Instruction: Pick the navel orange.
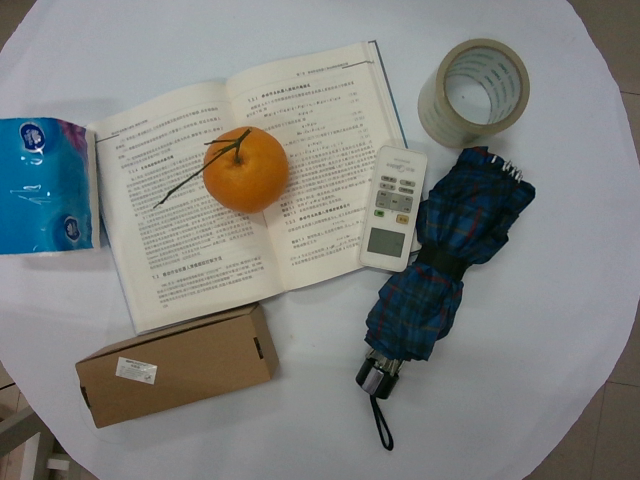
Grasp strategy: vertical